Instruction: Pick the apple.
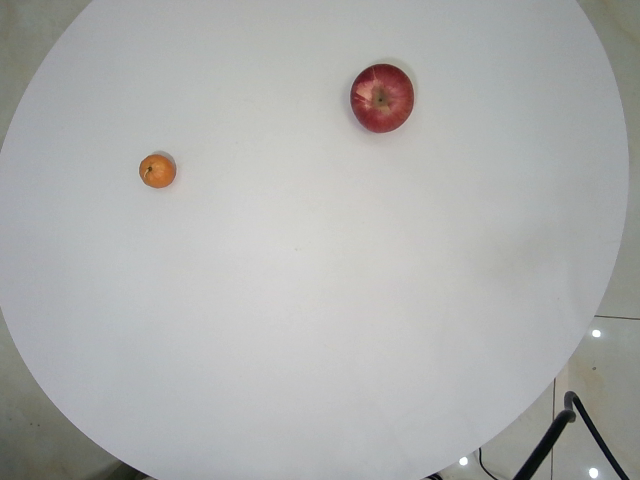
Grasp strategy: vertical